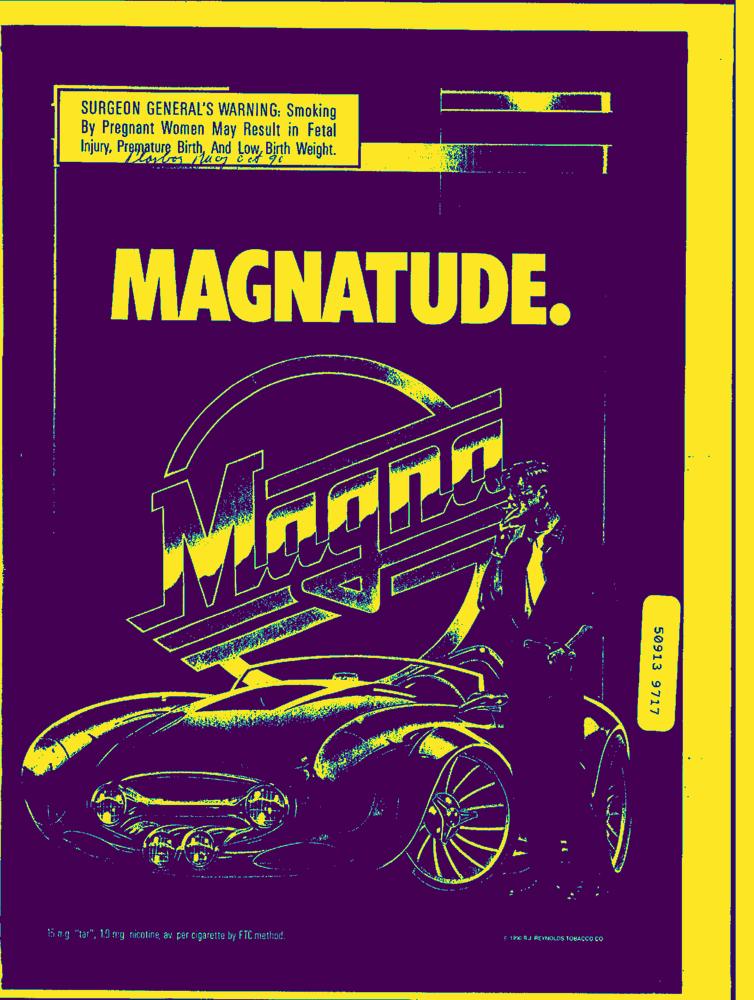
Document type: AD